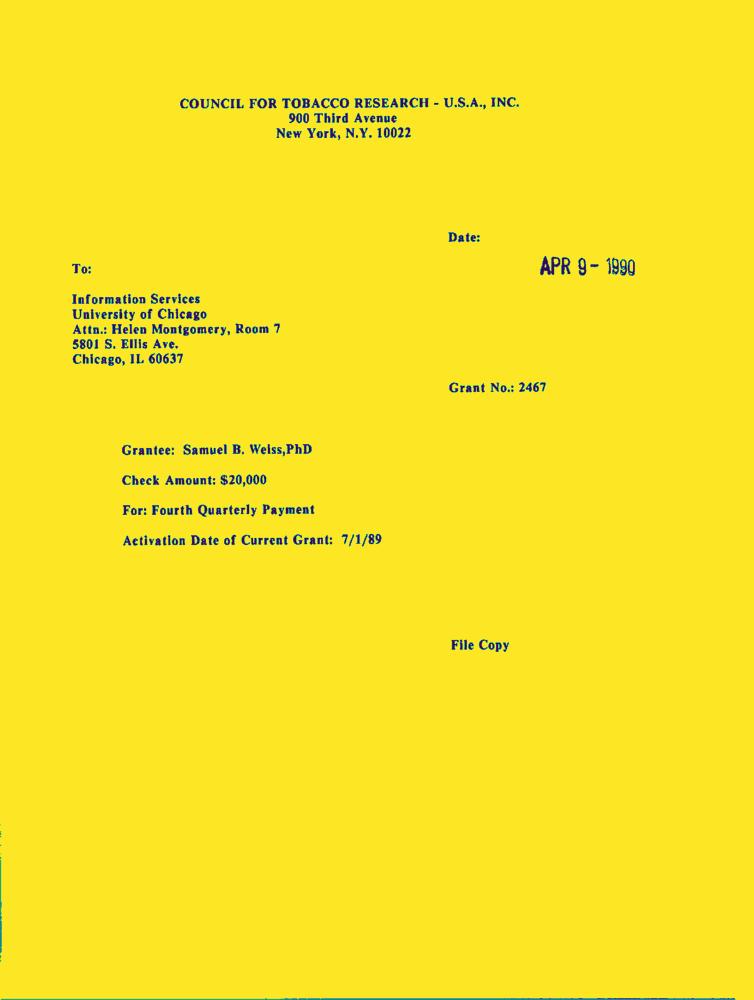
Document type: Letter-Doc